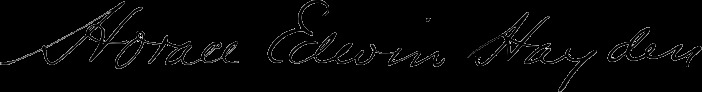
Signature of: horace edwin hayden